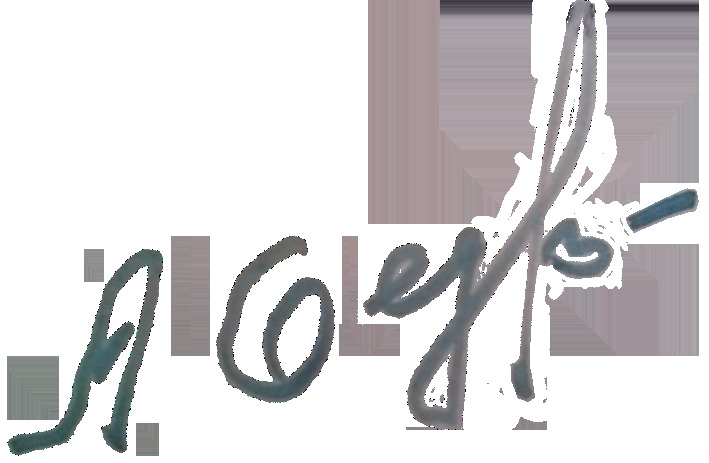
Signature of: q29433135